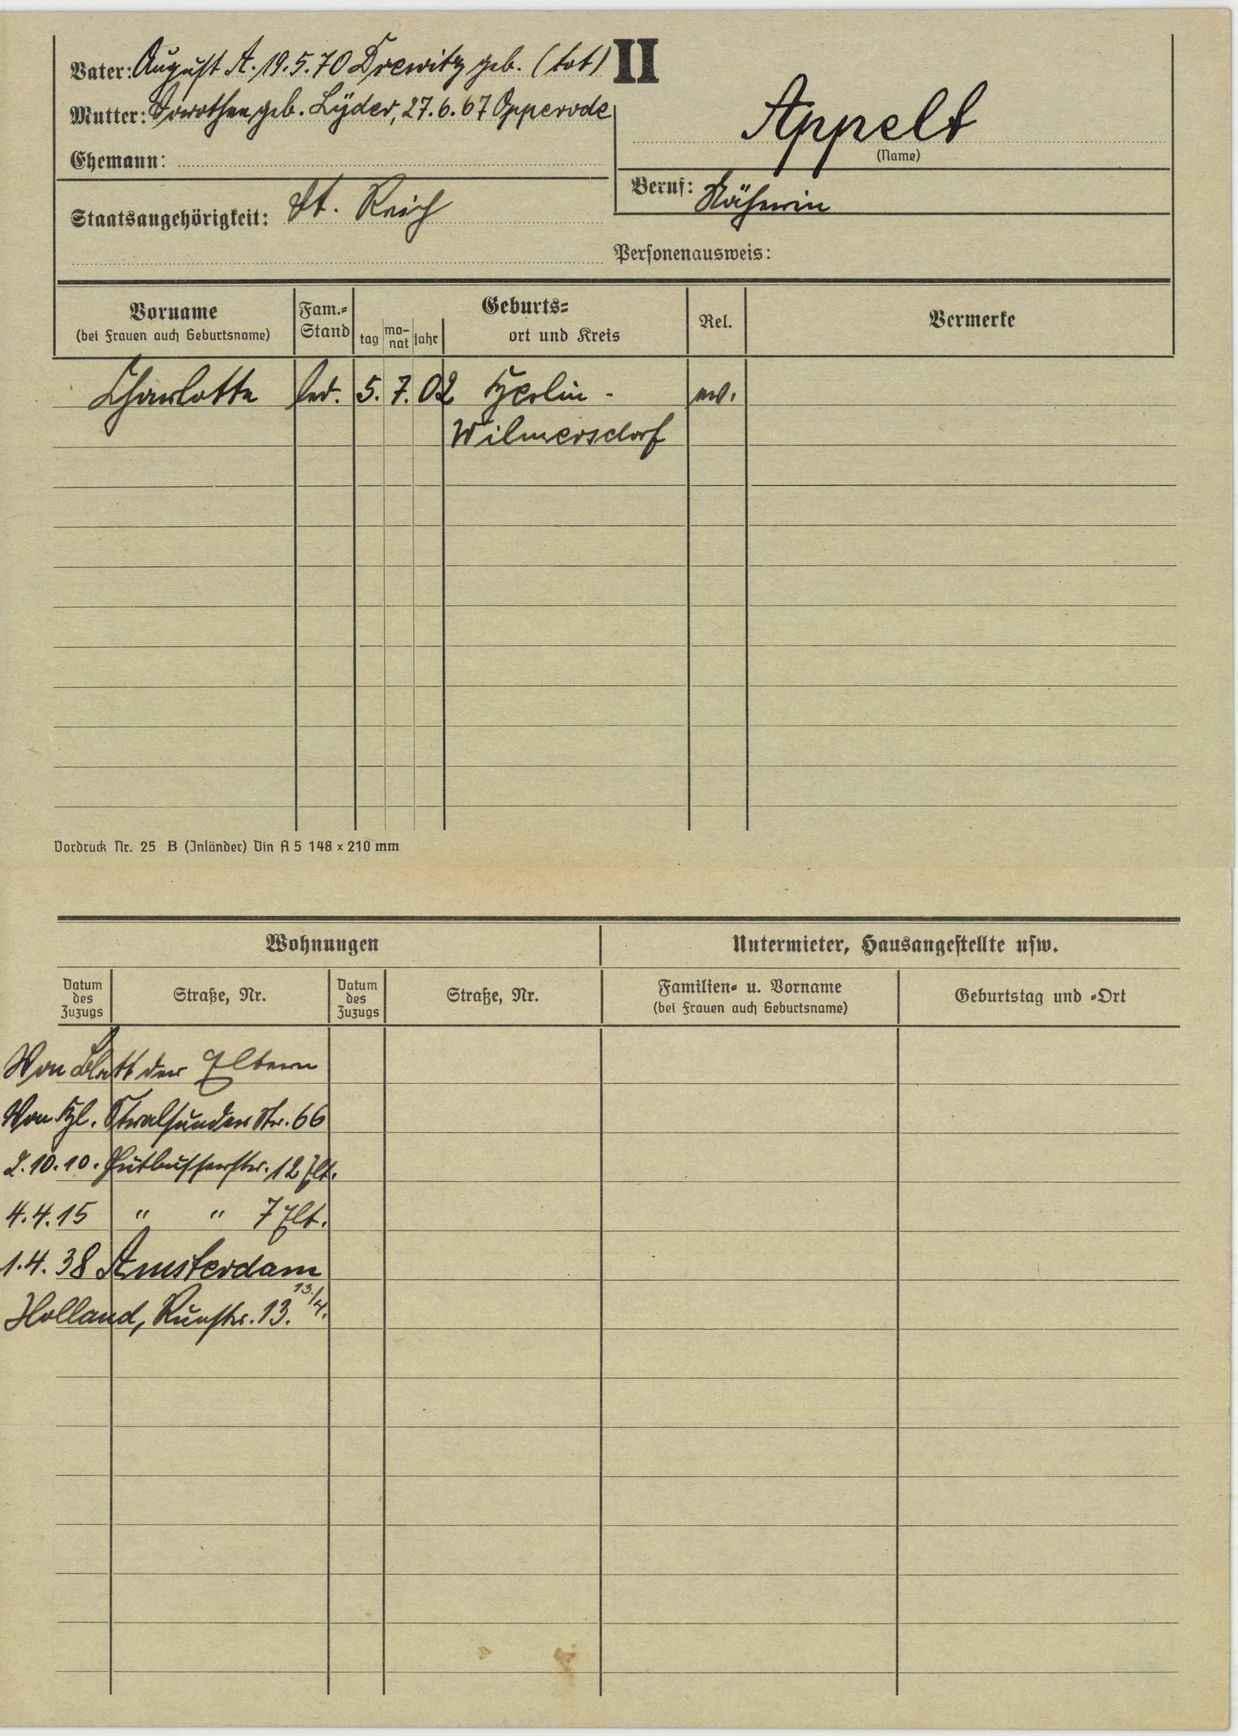
Appelt